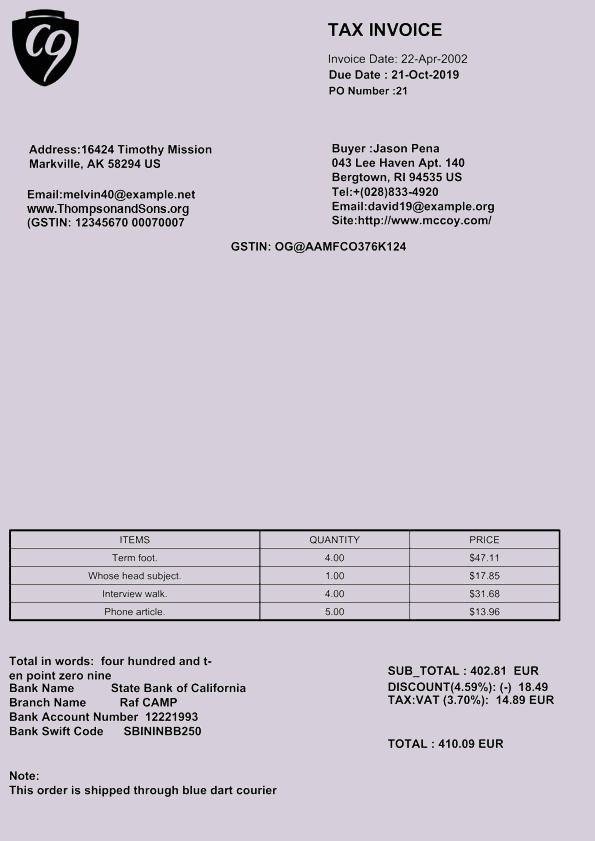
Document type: Invoice